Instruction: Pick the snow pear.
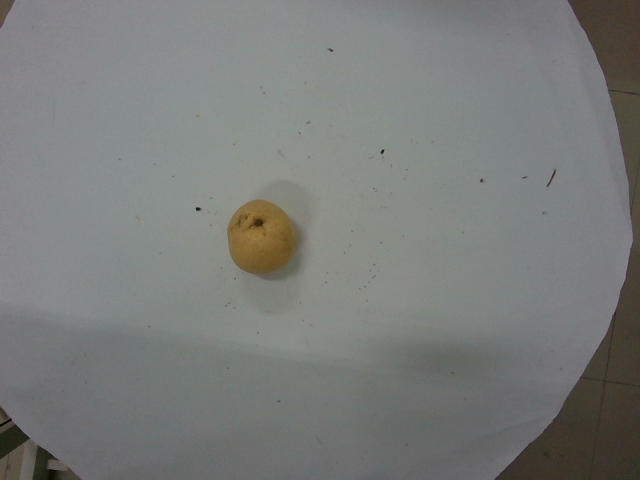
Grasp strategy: vertical